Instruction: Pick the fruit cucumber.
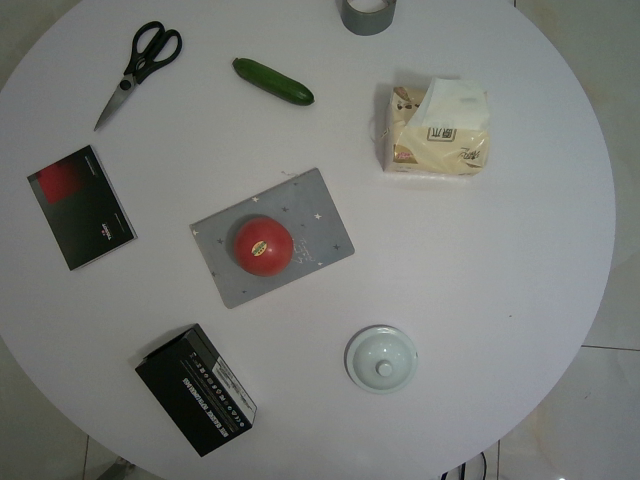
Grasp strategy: vertical